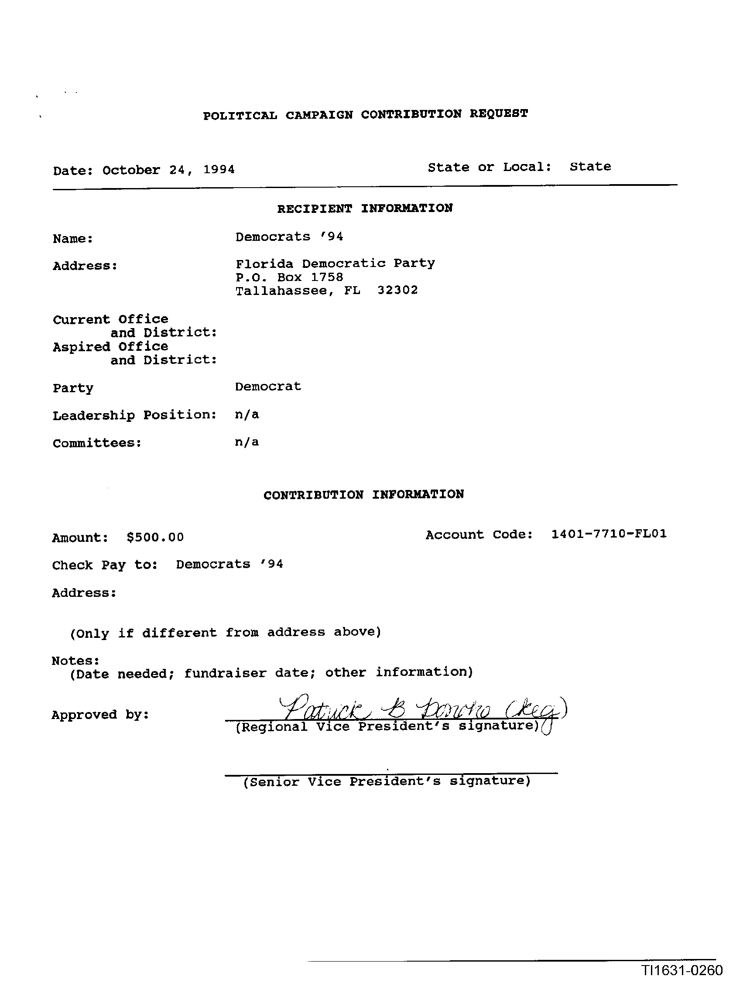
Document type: Invoice